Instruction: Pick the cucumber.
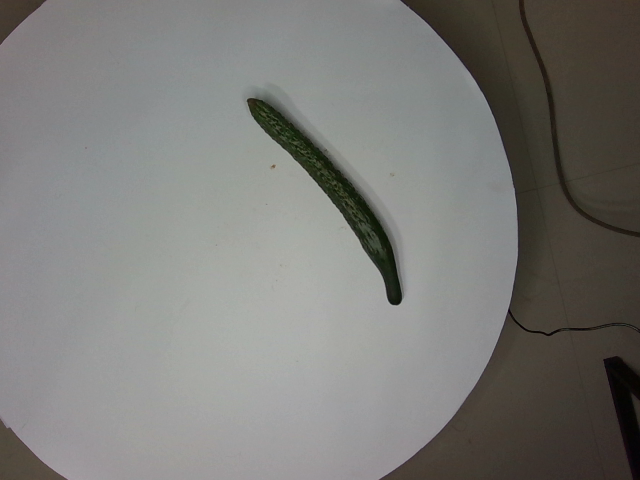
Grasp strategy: vertical